Question: What is the property identification or parcel number listed?
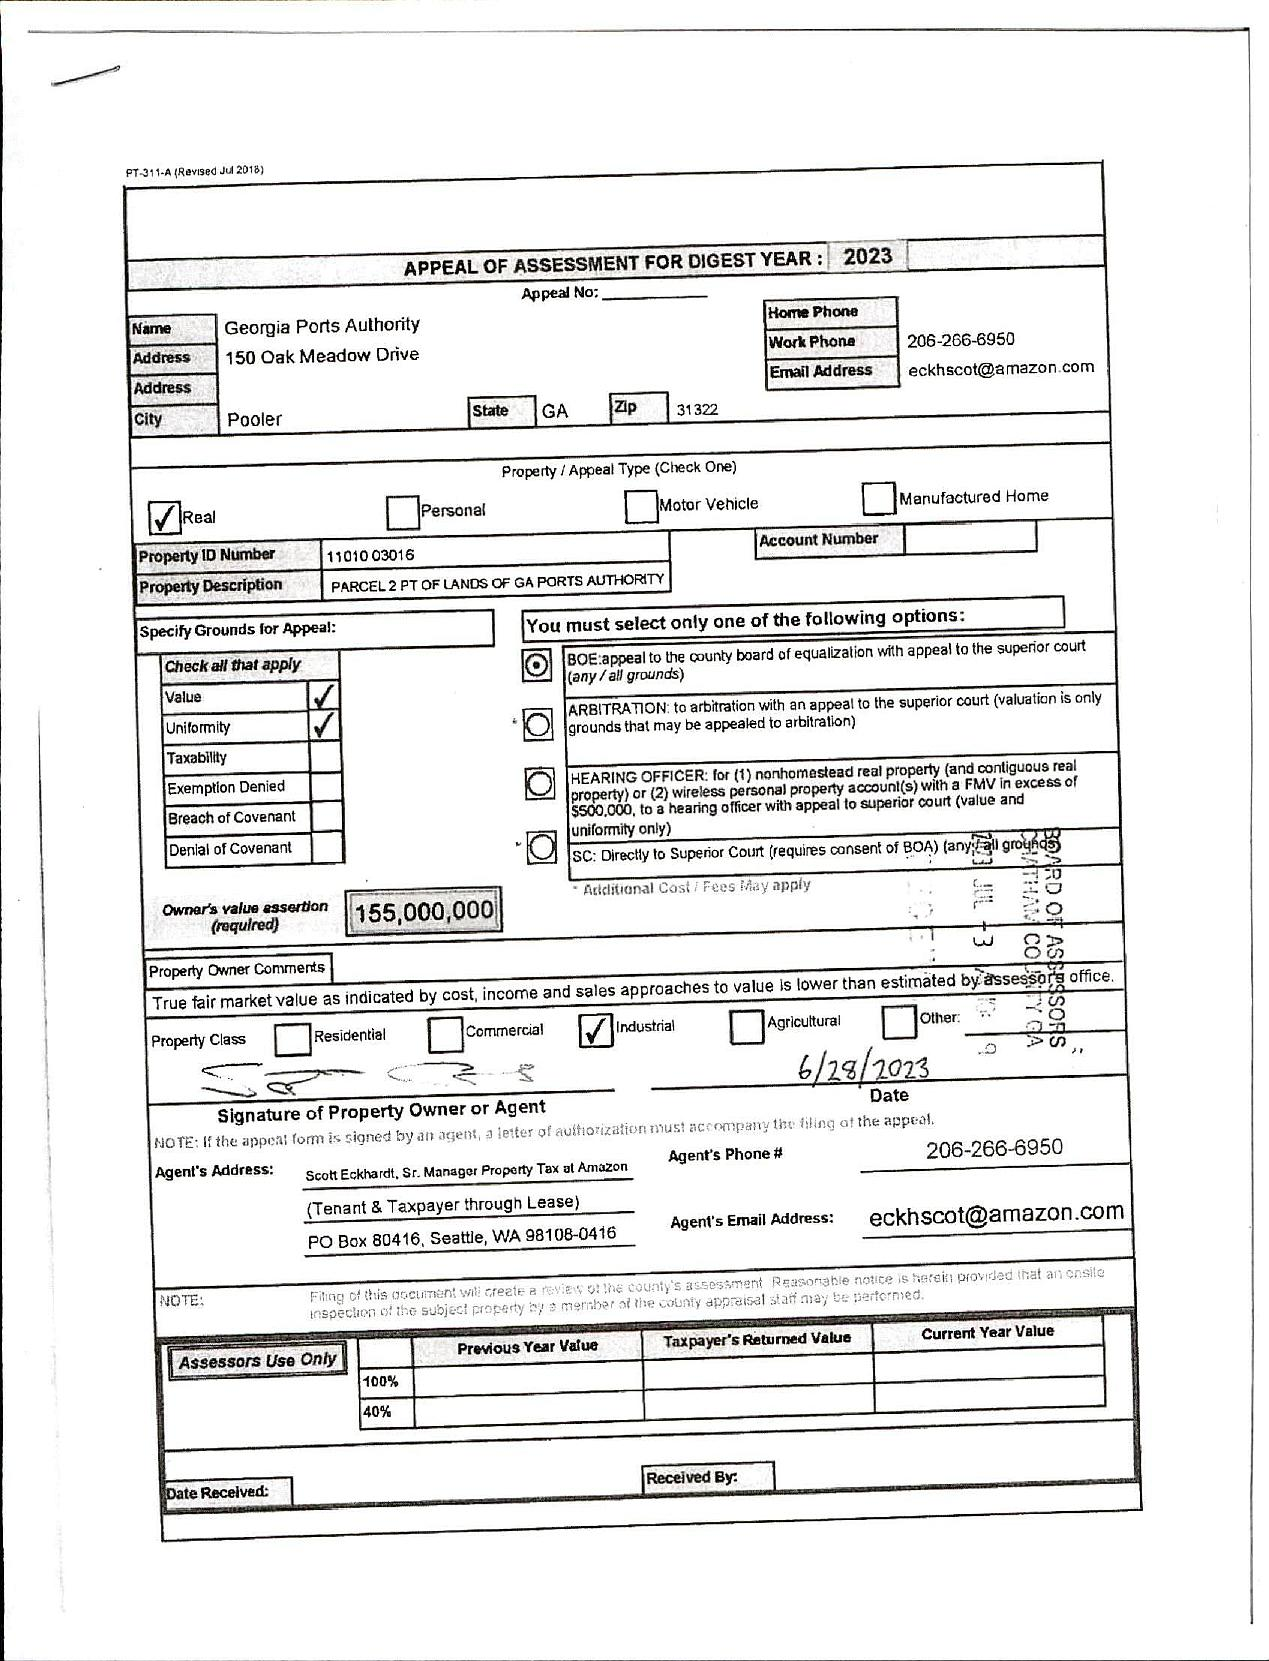
Answer: "11010 03016"